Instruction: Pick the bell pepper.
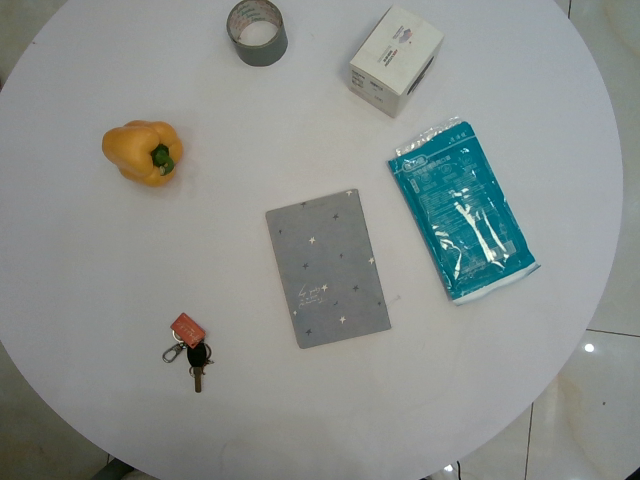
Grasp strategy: vertical